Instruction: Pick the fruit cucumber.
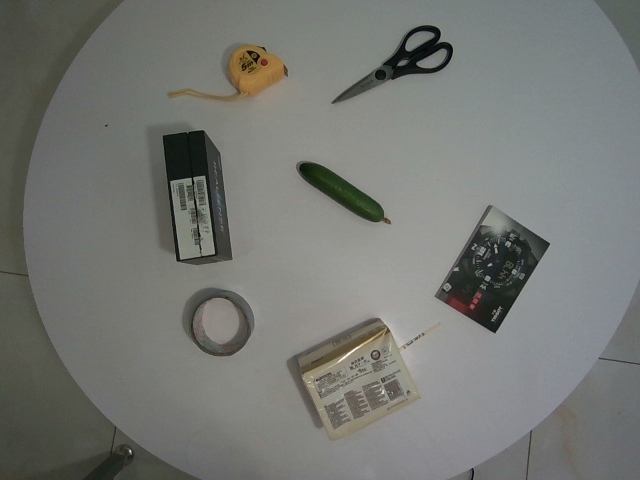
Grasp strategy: vertical